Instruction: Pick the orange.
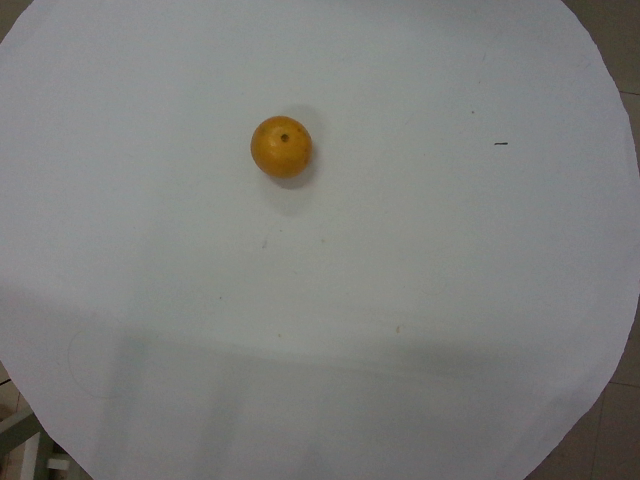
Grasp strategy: vertical